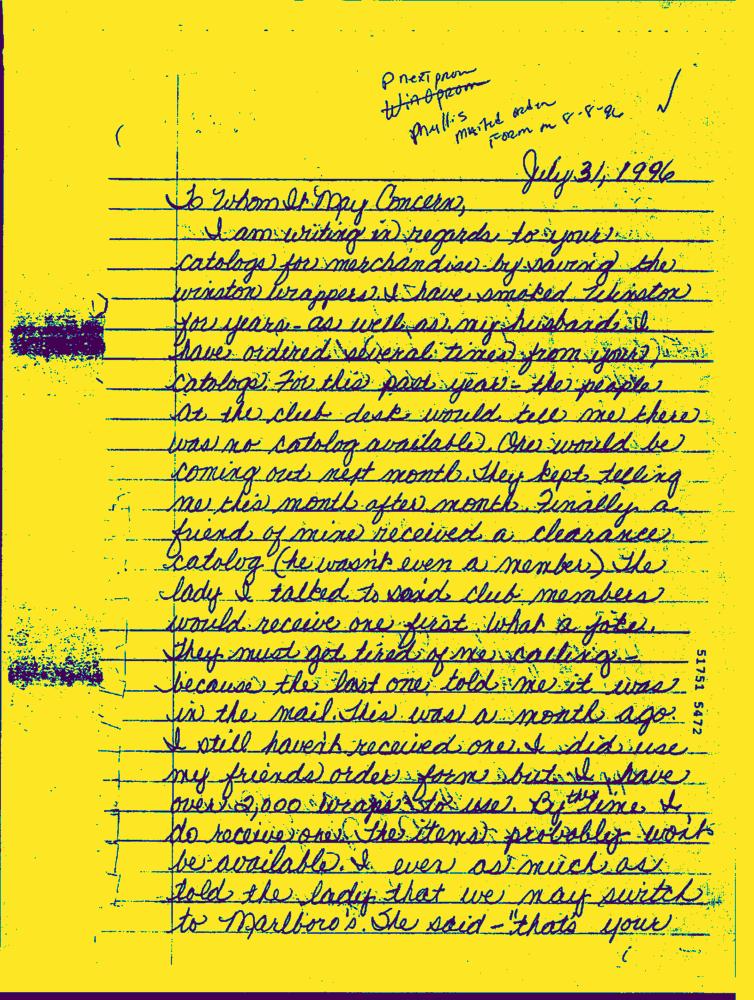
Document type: Hand-Written